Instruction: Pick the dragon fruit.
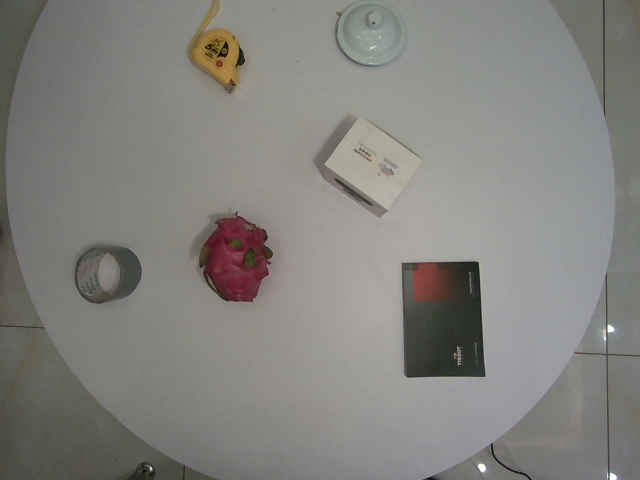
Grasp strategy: vertical